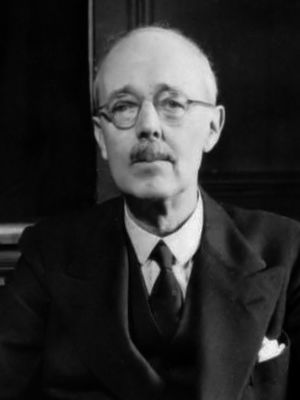
Nederlands: Jhr. Mr. G.C.W. van Tets van Goudriaan, directeur van het Kabinet der Koningin. 1940-1945